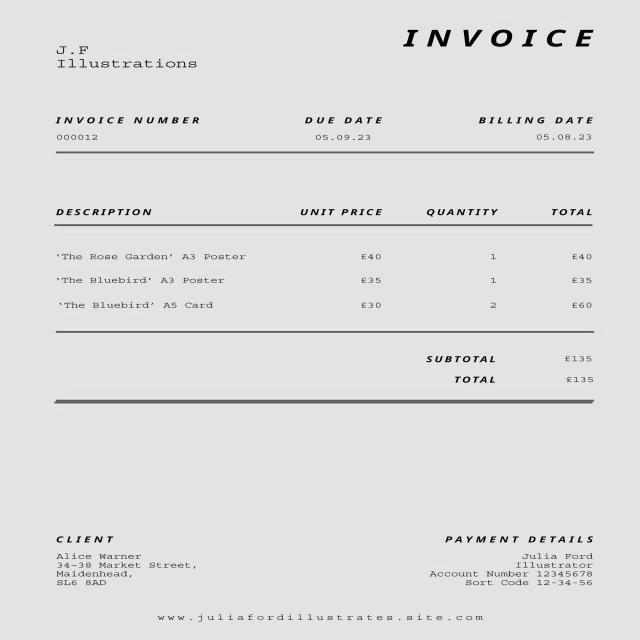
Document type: Invoice